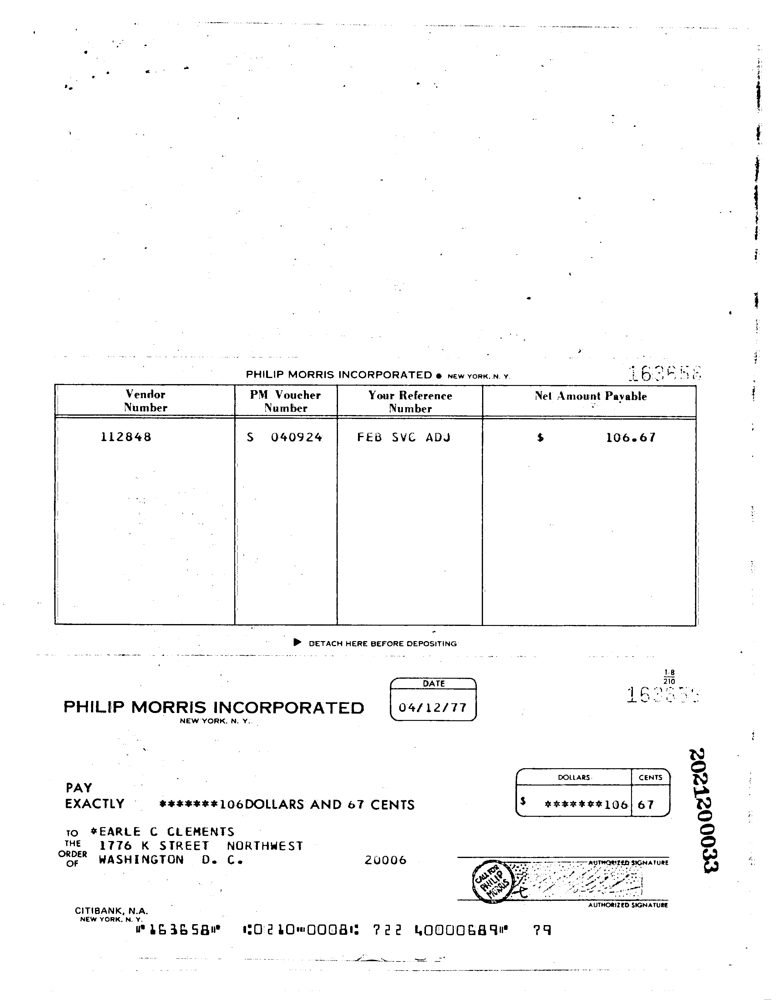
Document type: Invoice